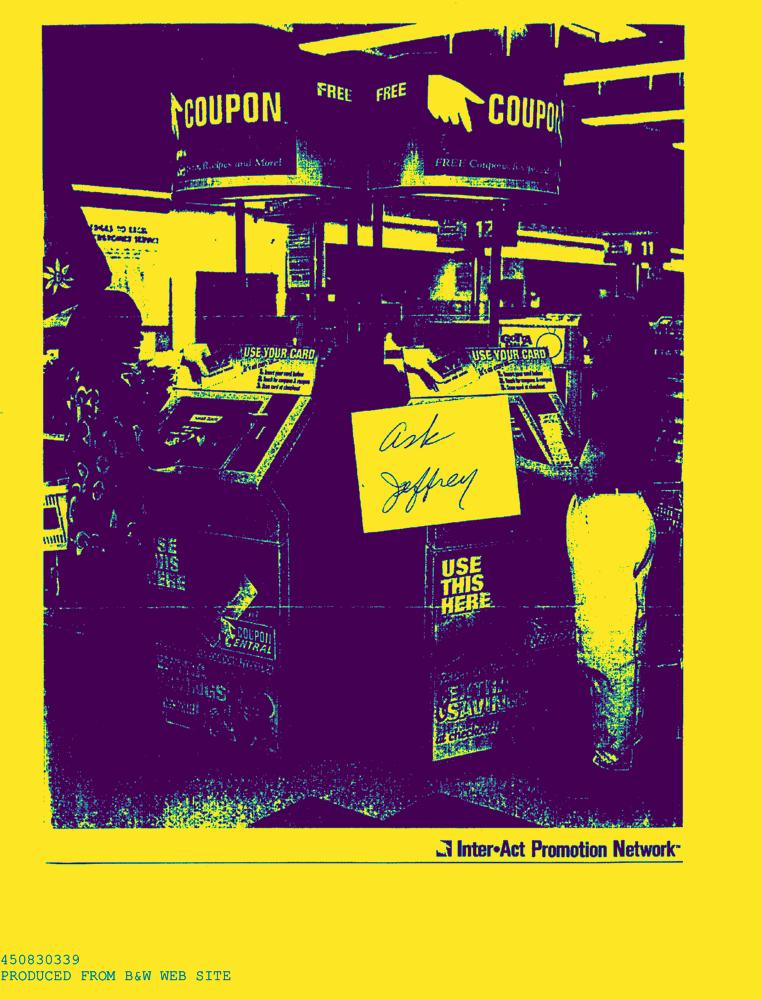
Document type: AD